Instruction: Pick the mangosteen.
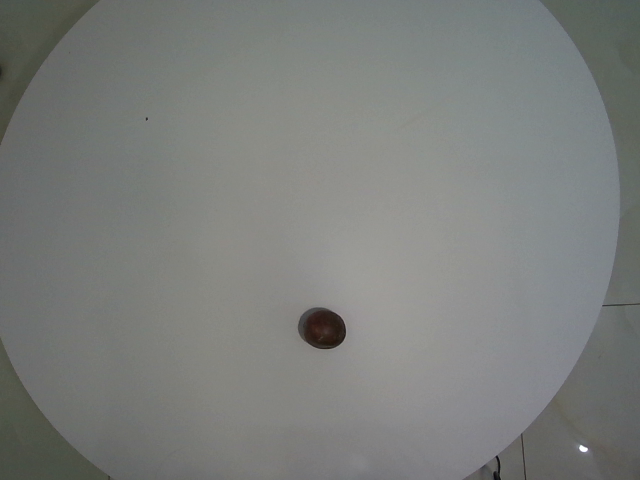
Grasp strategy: vertical